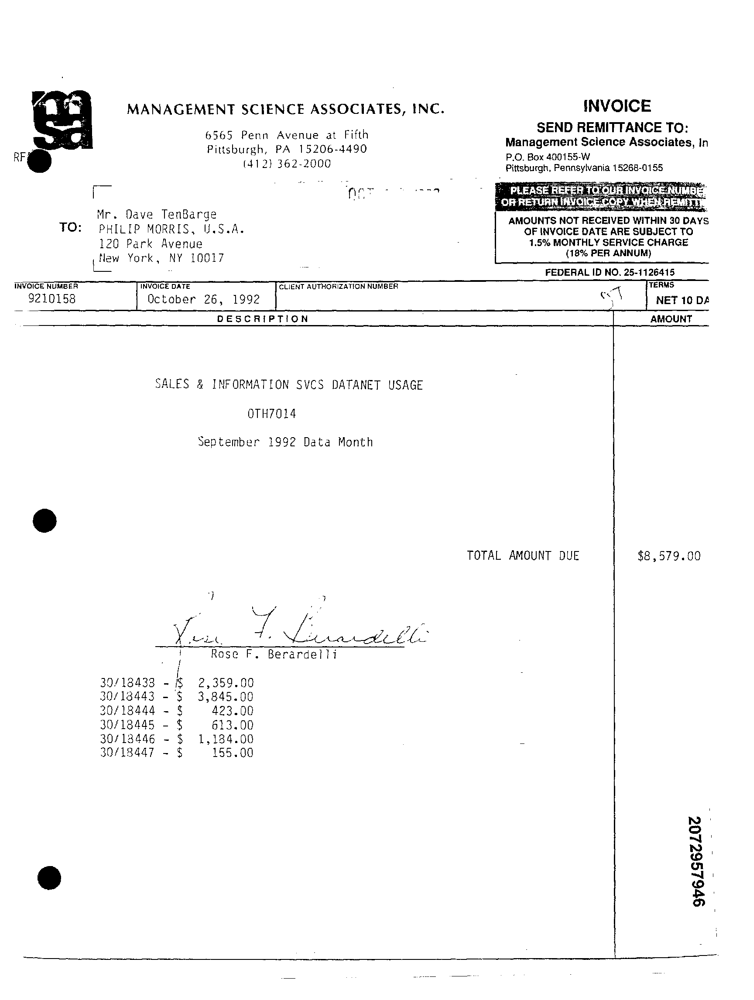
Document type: Invoice